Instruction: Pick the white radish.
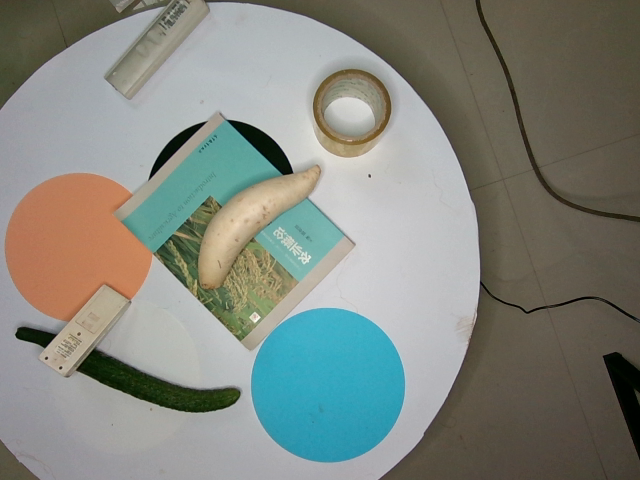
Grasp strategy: vertical